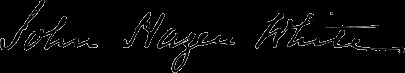
Signature of: john hazen white